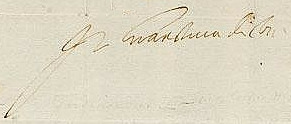
Signature of: ferdinando ii de medici